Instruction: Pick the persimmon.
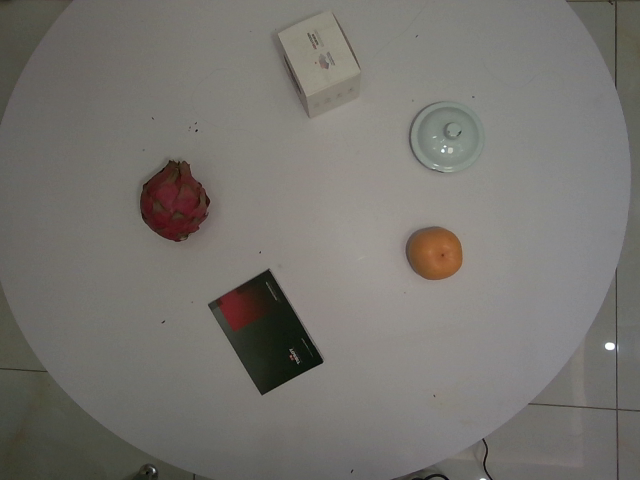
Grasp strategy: vertical